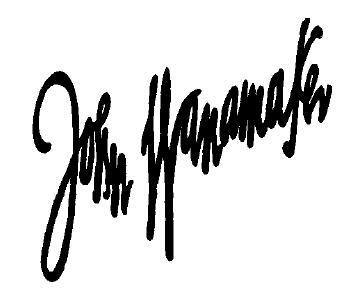
Signature of: john wanamaker